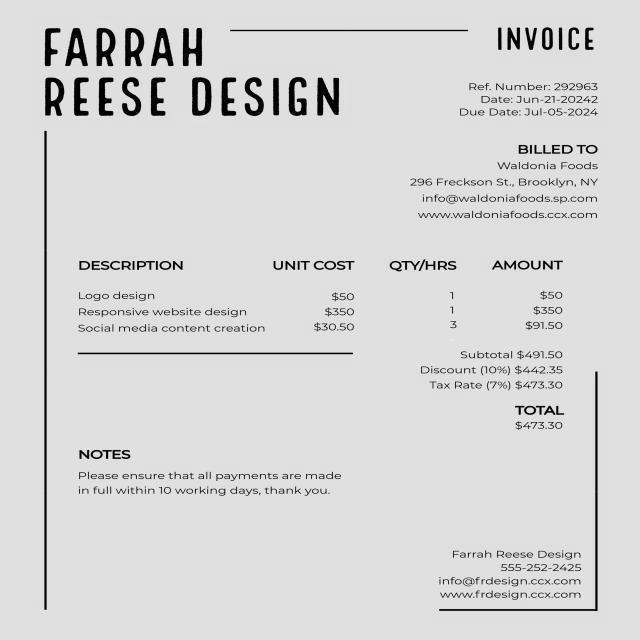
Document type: Invoice